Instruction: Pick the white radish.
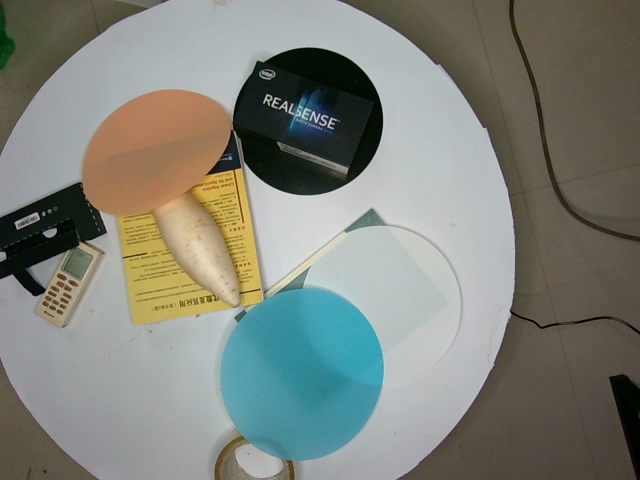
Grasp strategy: vertical